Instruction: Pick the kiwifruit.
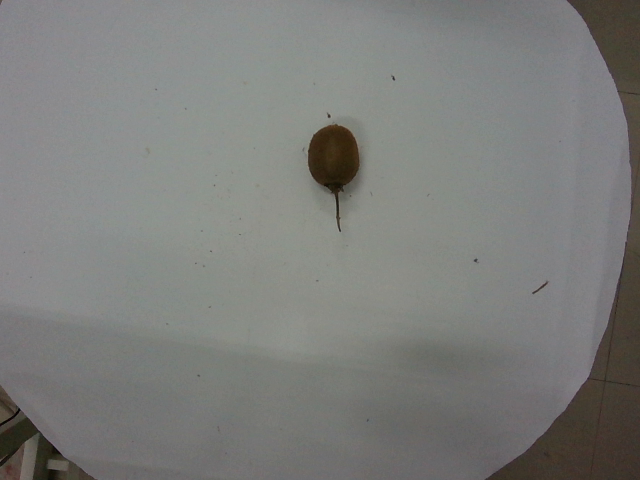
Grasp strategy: vertical